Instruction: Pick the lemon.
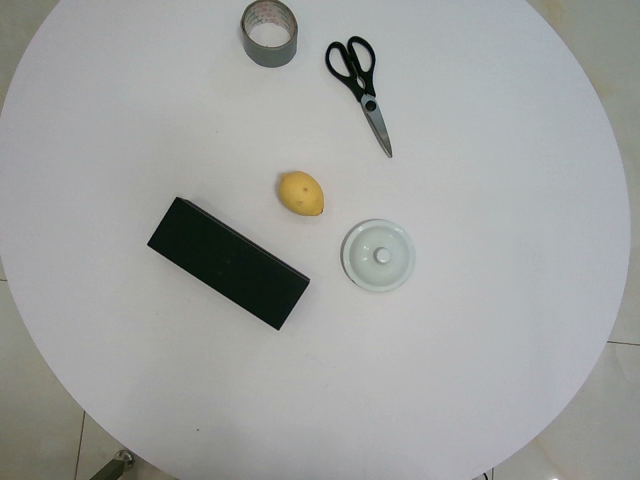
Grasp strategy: vertical